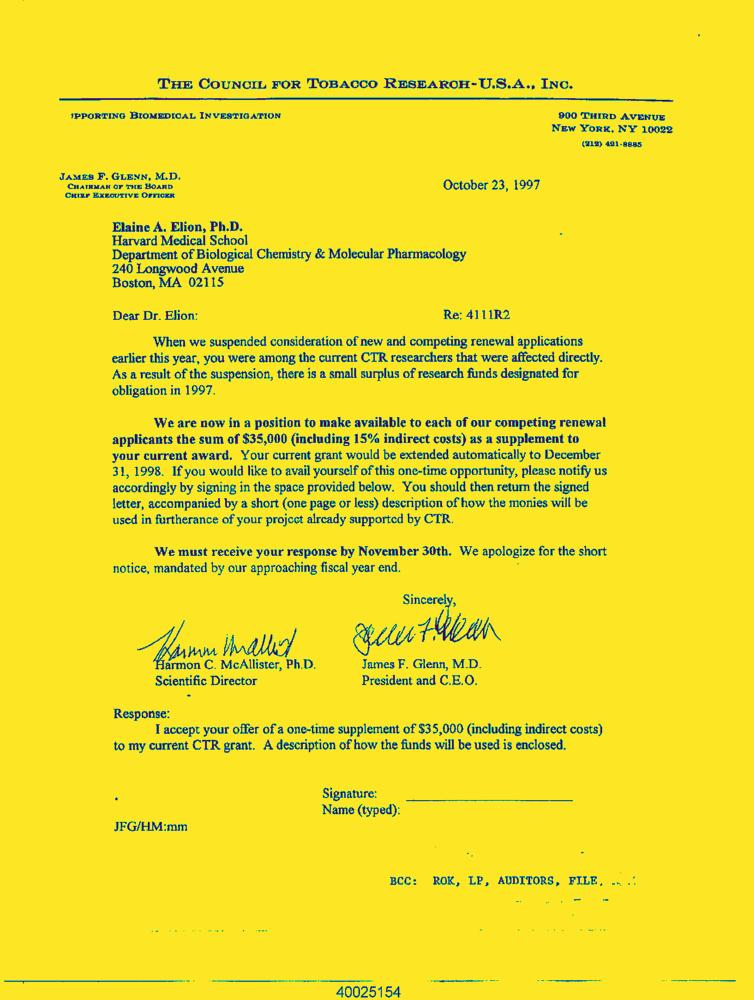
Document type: Letter-Doc